Question: Can you provide the account number mentioned in the document?
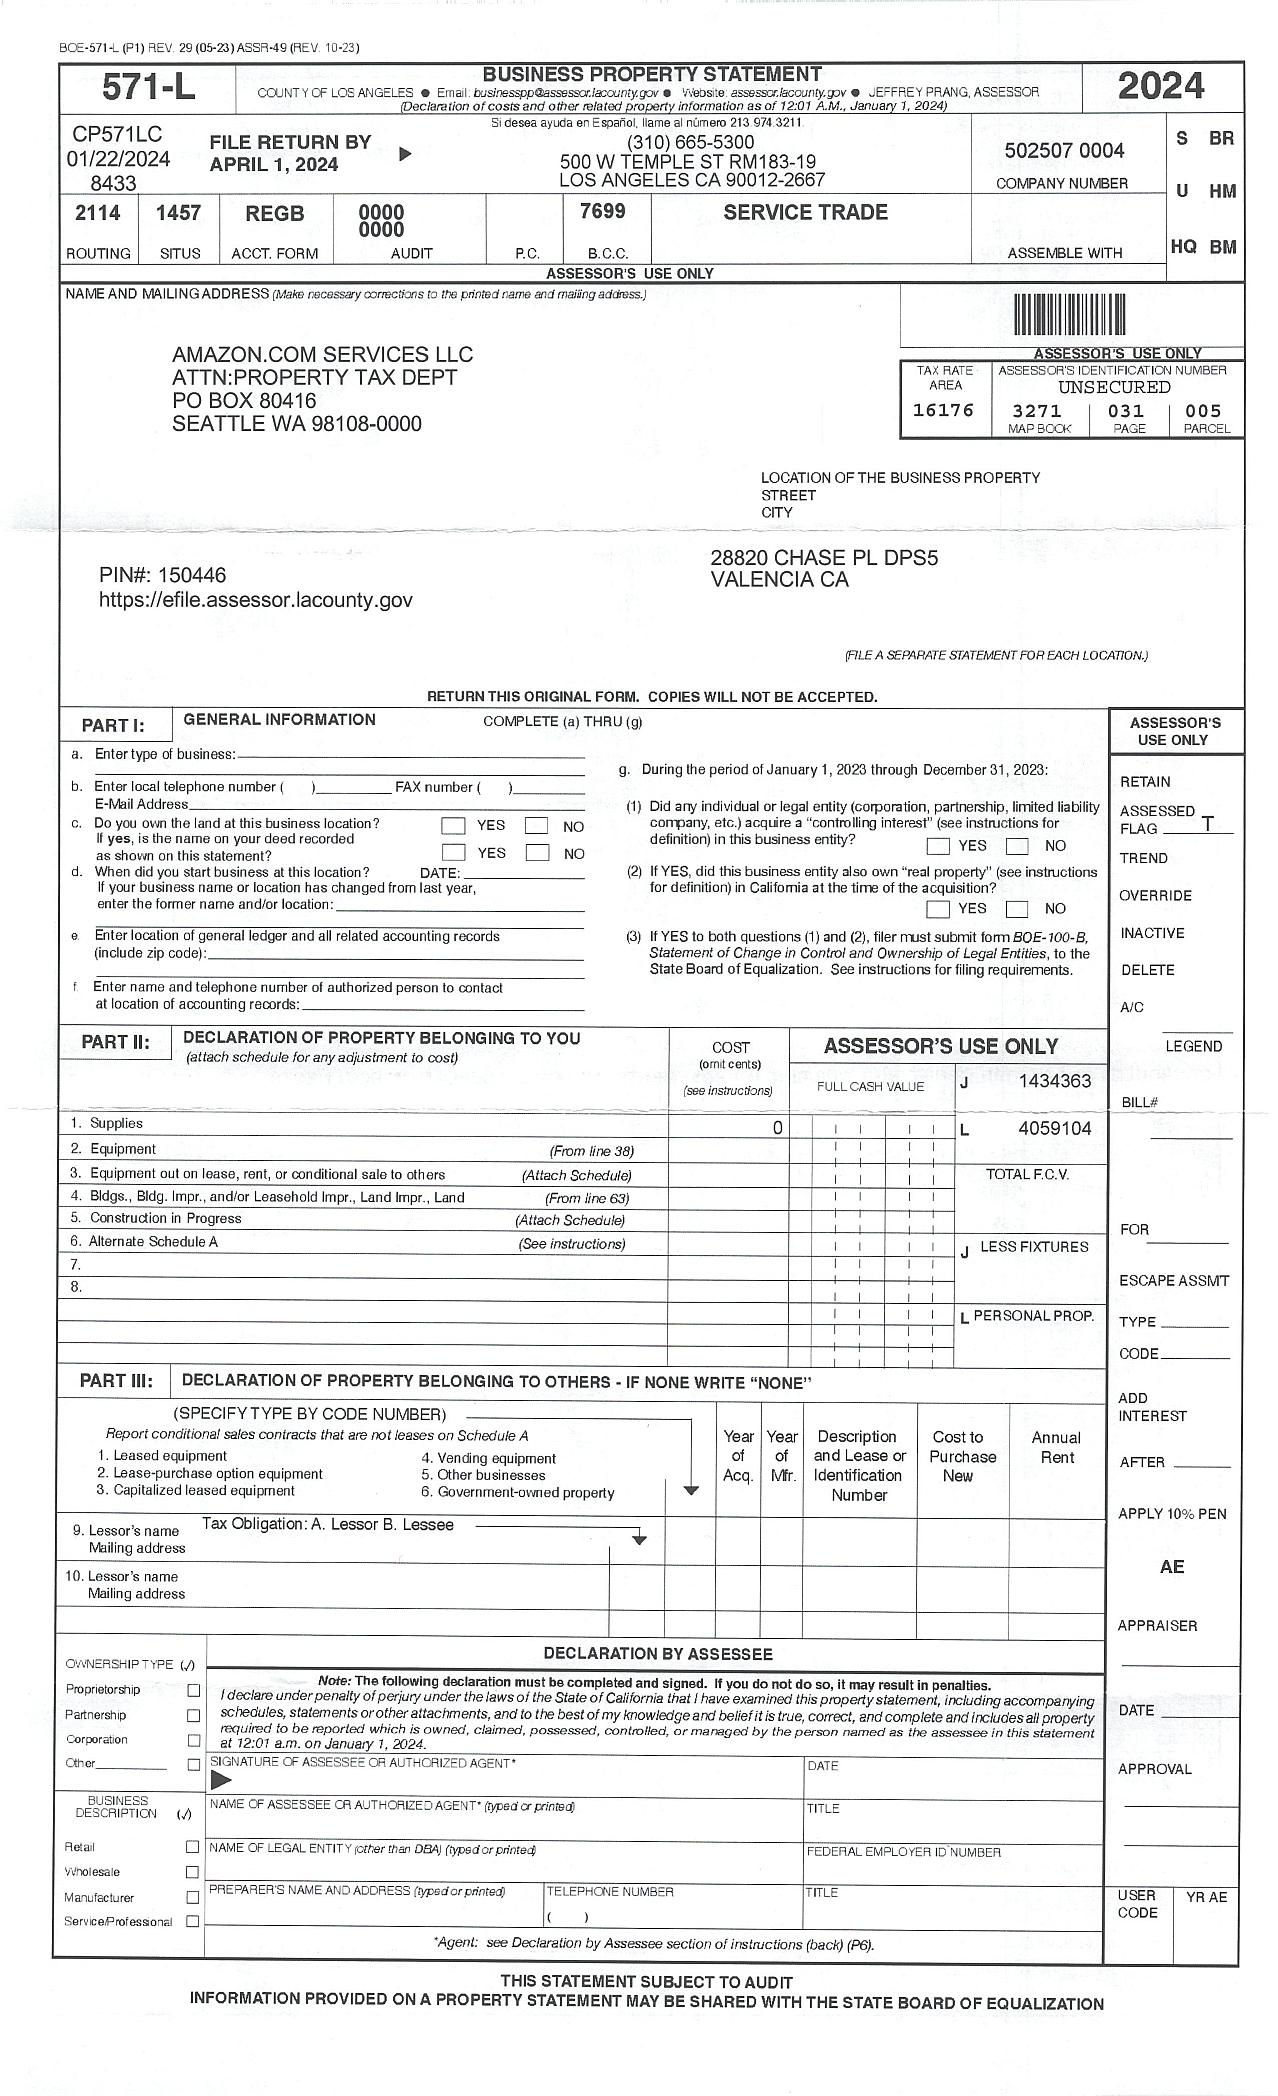
Answer: "502507 0004"